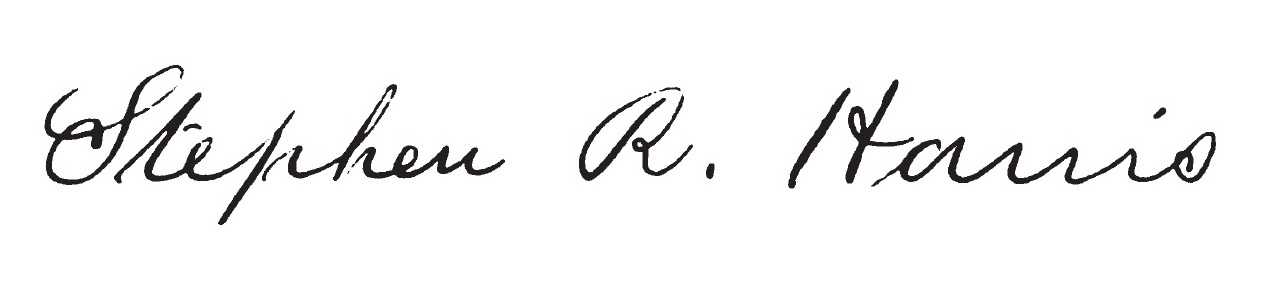
Signature of: stephen ross harris